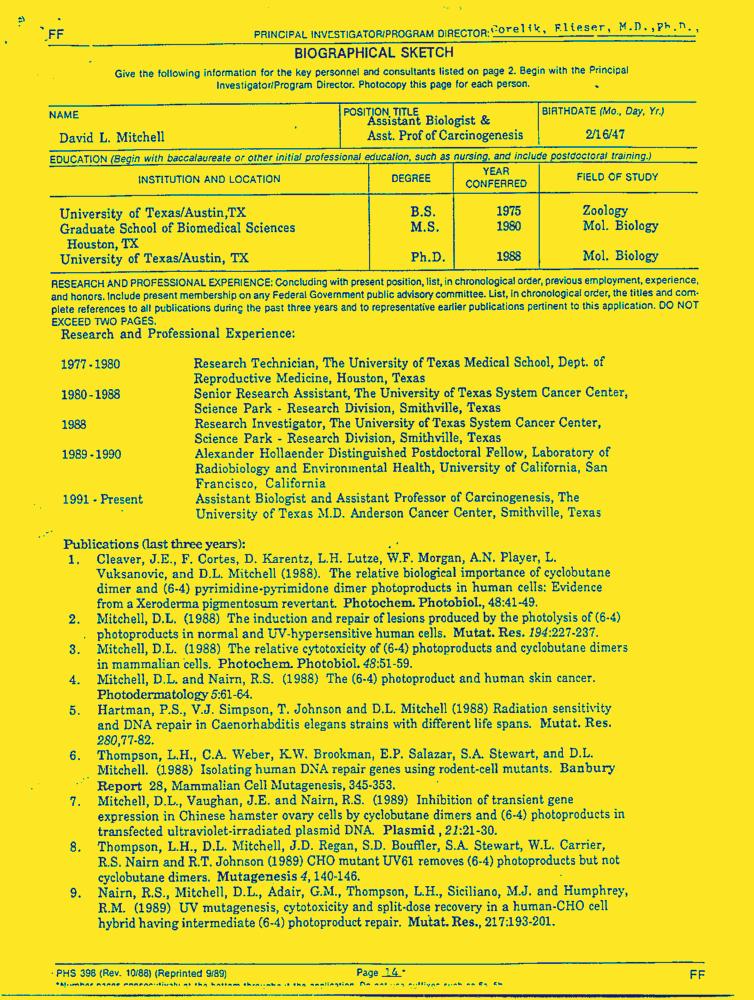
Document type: Resume-Doc